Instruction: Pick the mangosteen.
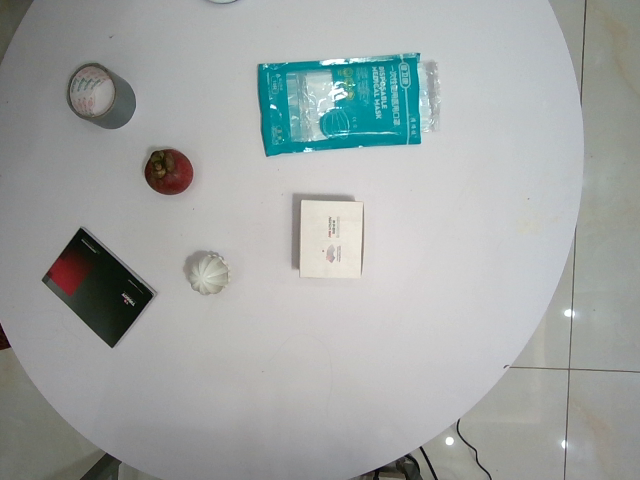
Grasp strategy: vertical